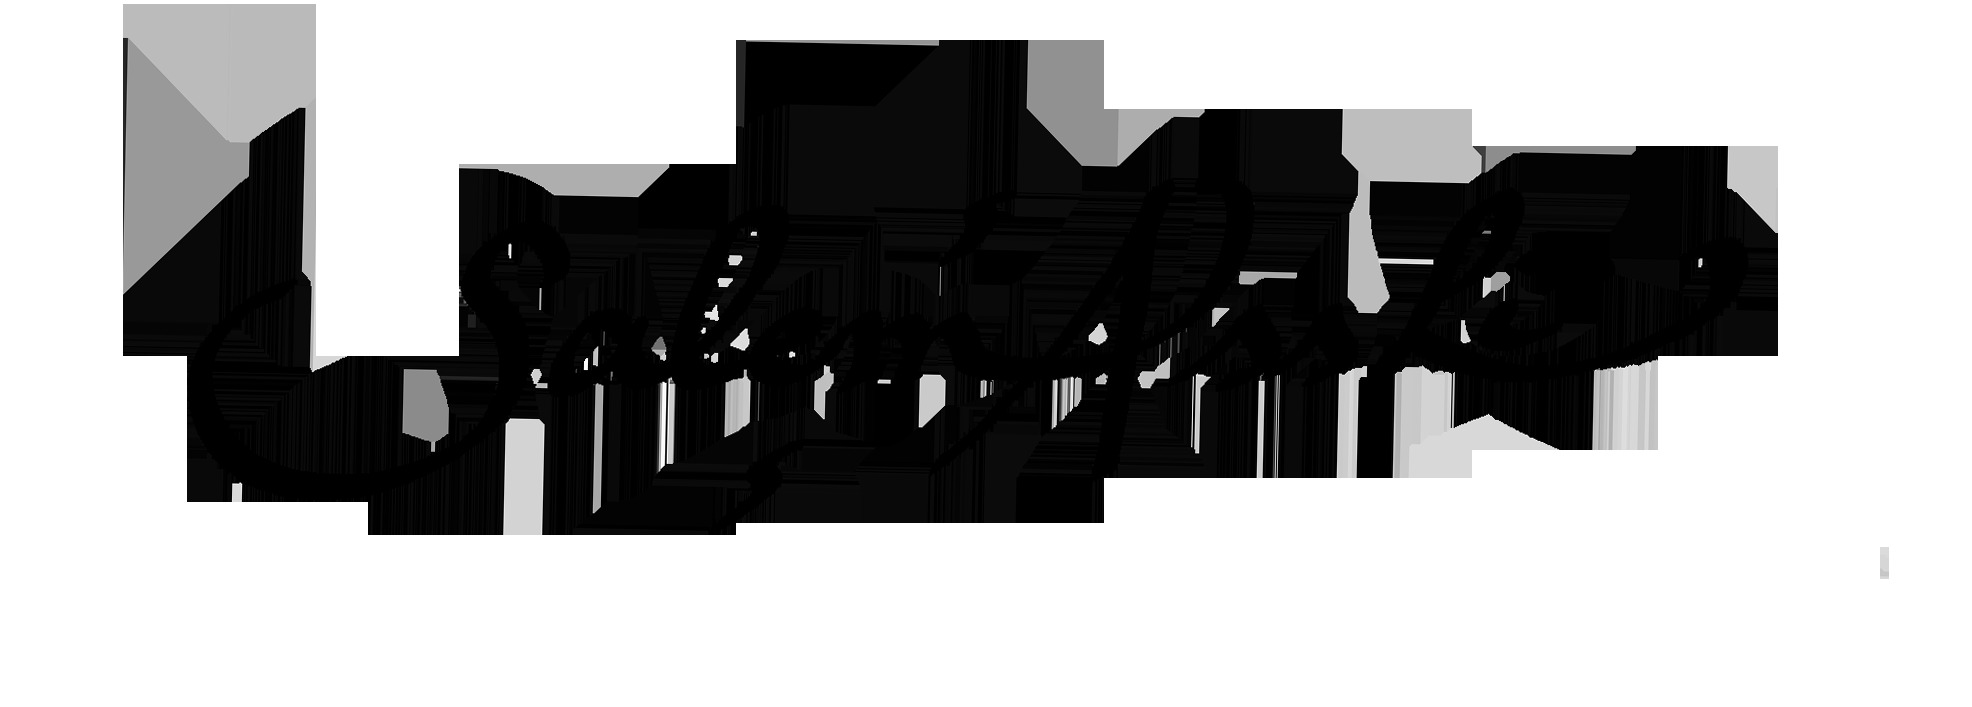
Signature of: salem assli